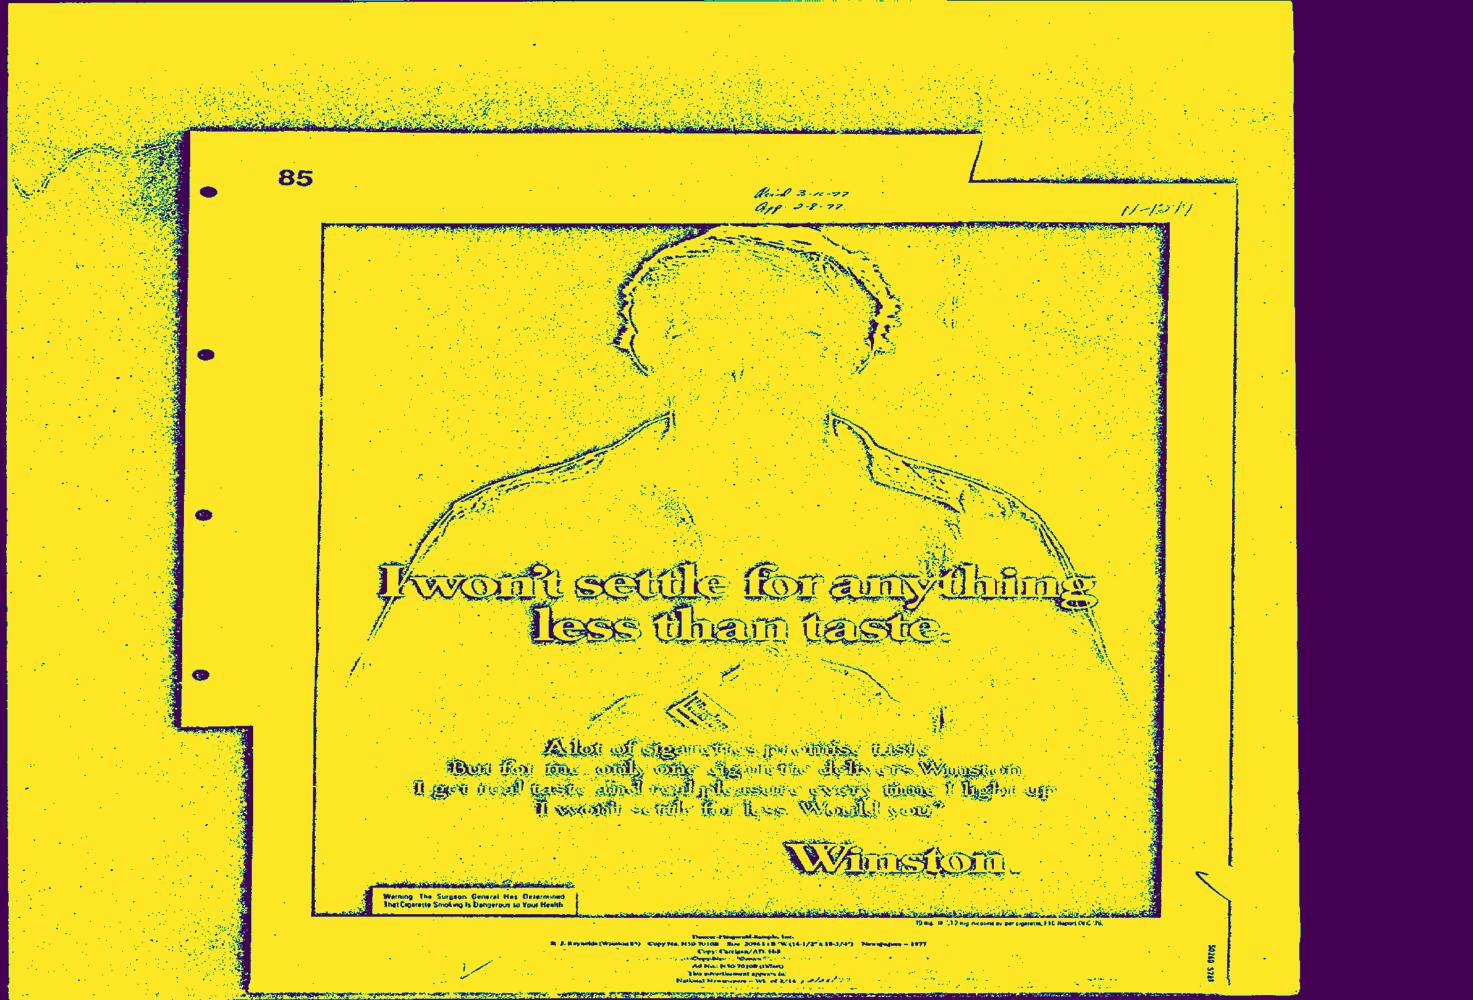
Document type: AD